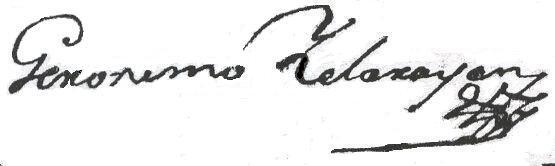
Signature of: jerónimo zelarrayán